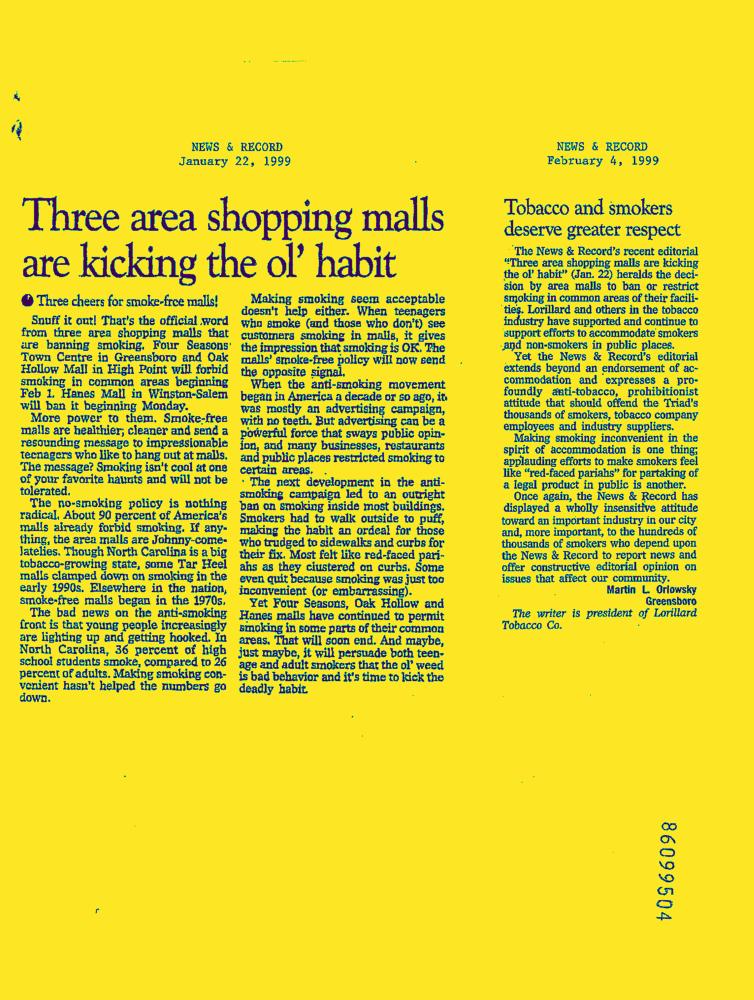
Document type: News-Article